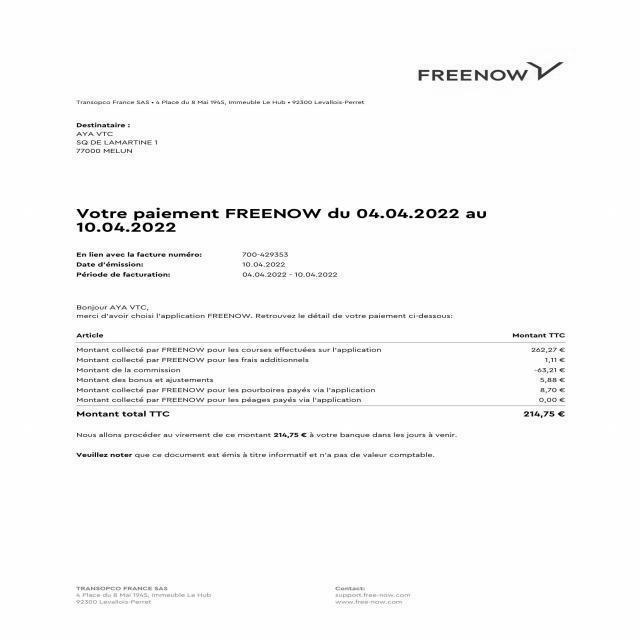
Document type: Invoice